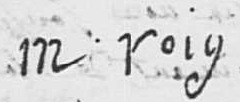
Signature of: marie arago